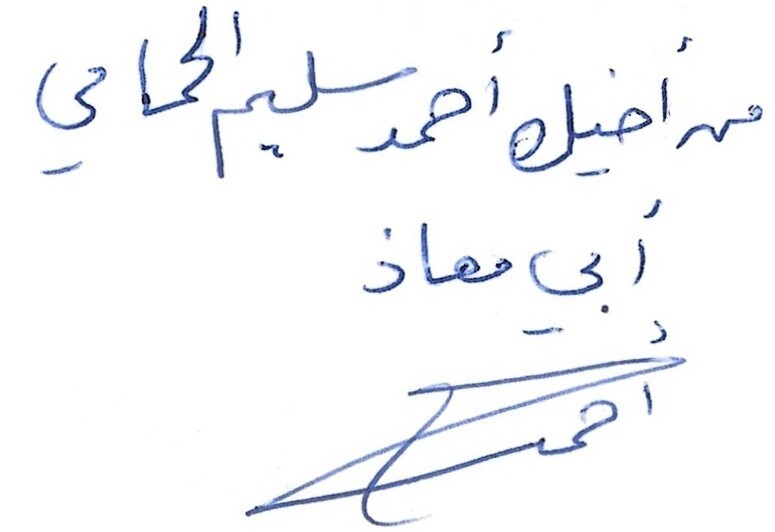
Signature of: aḥmad alḥammāmy